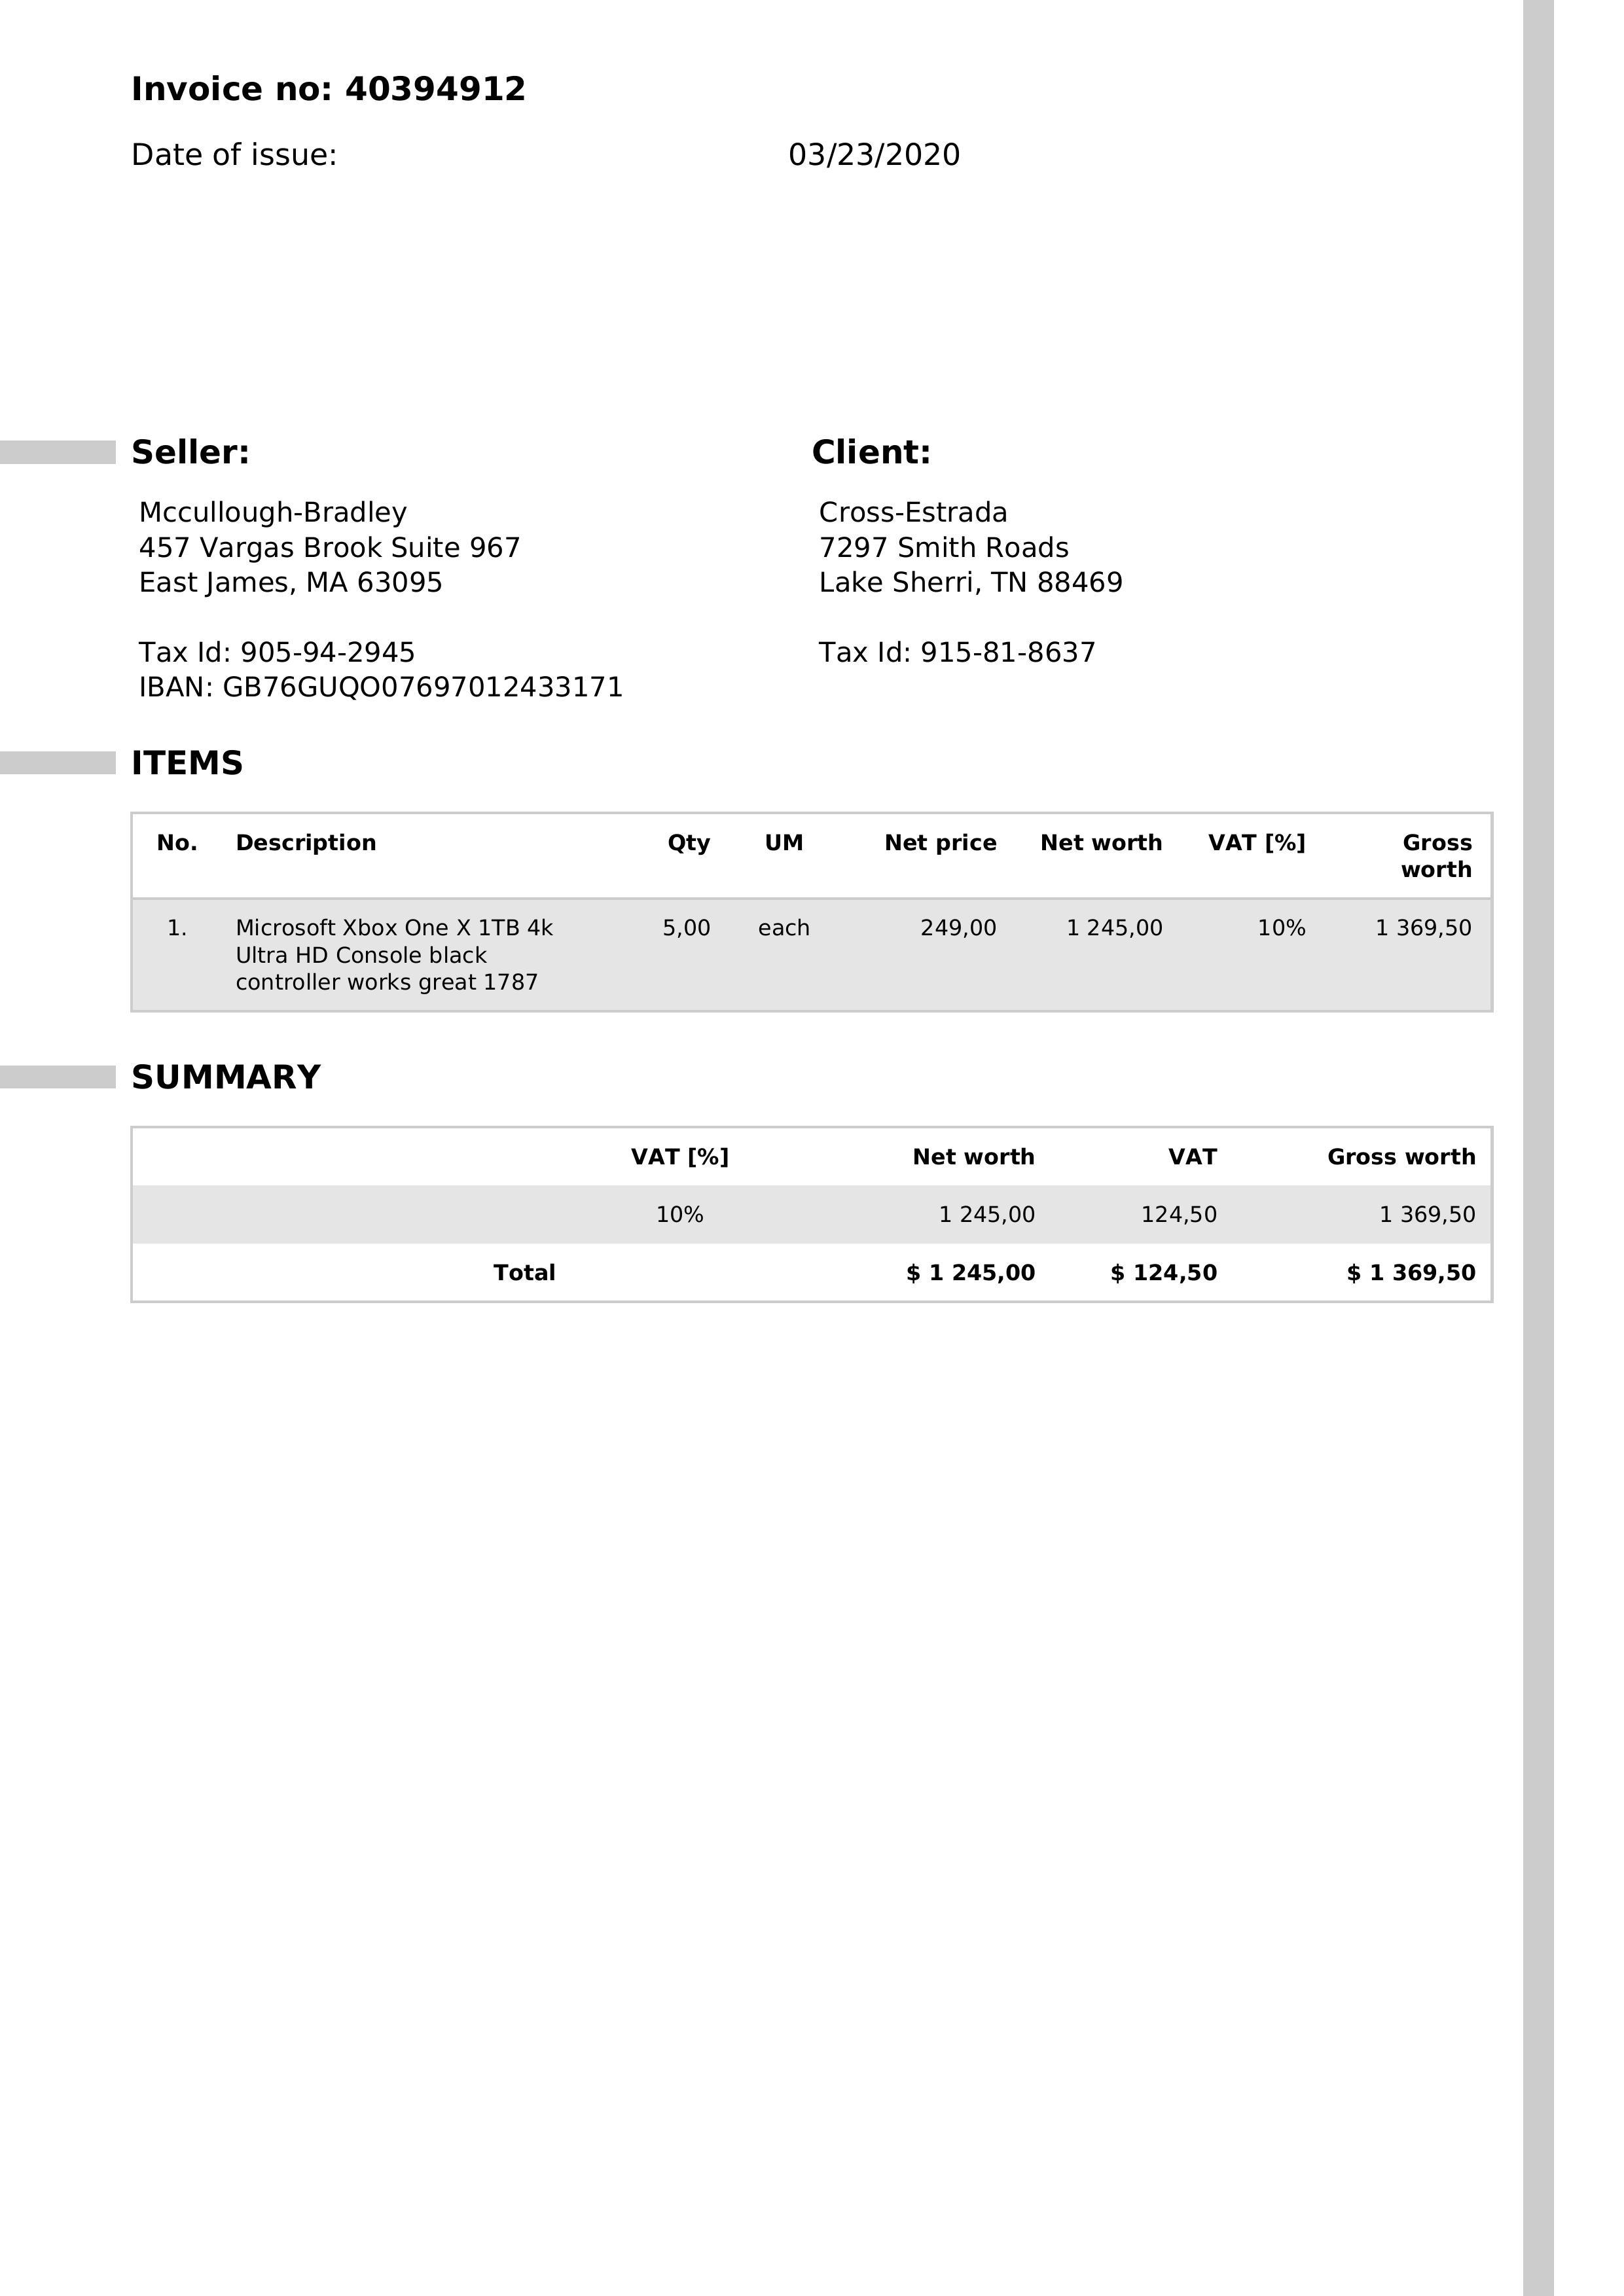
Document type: Invoice